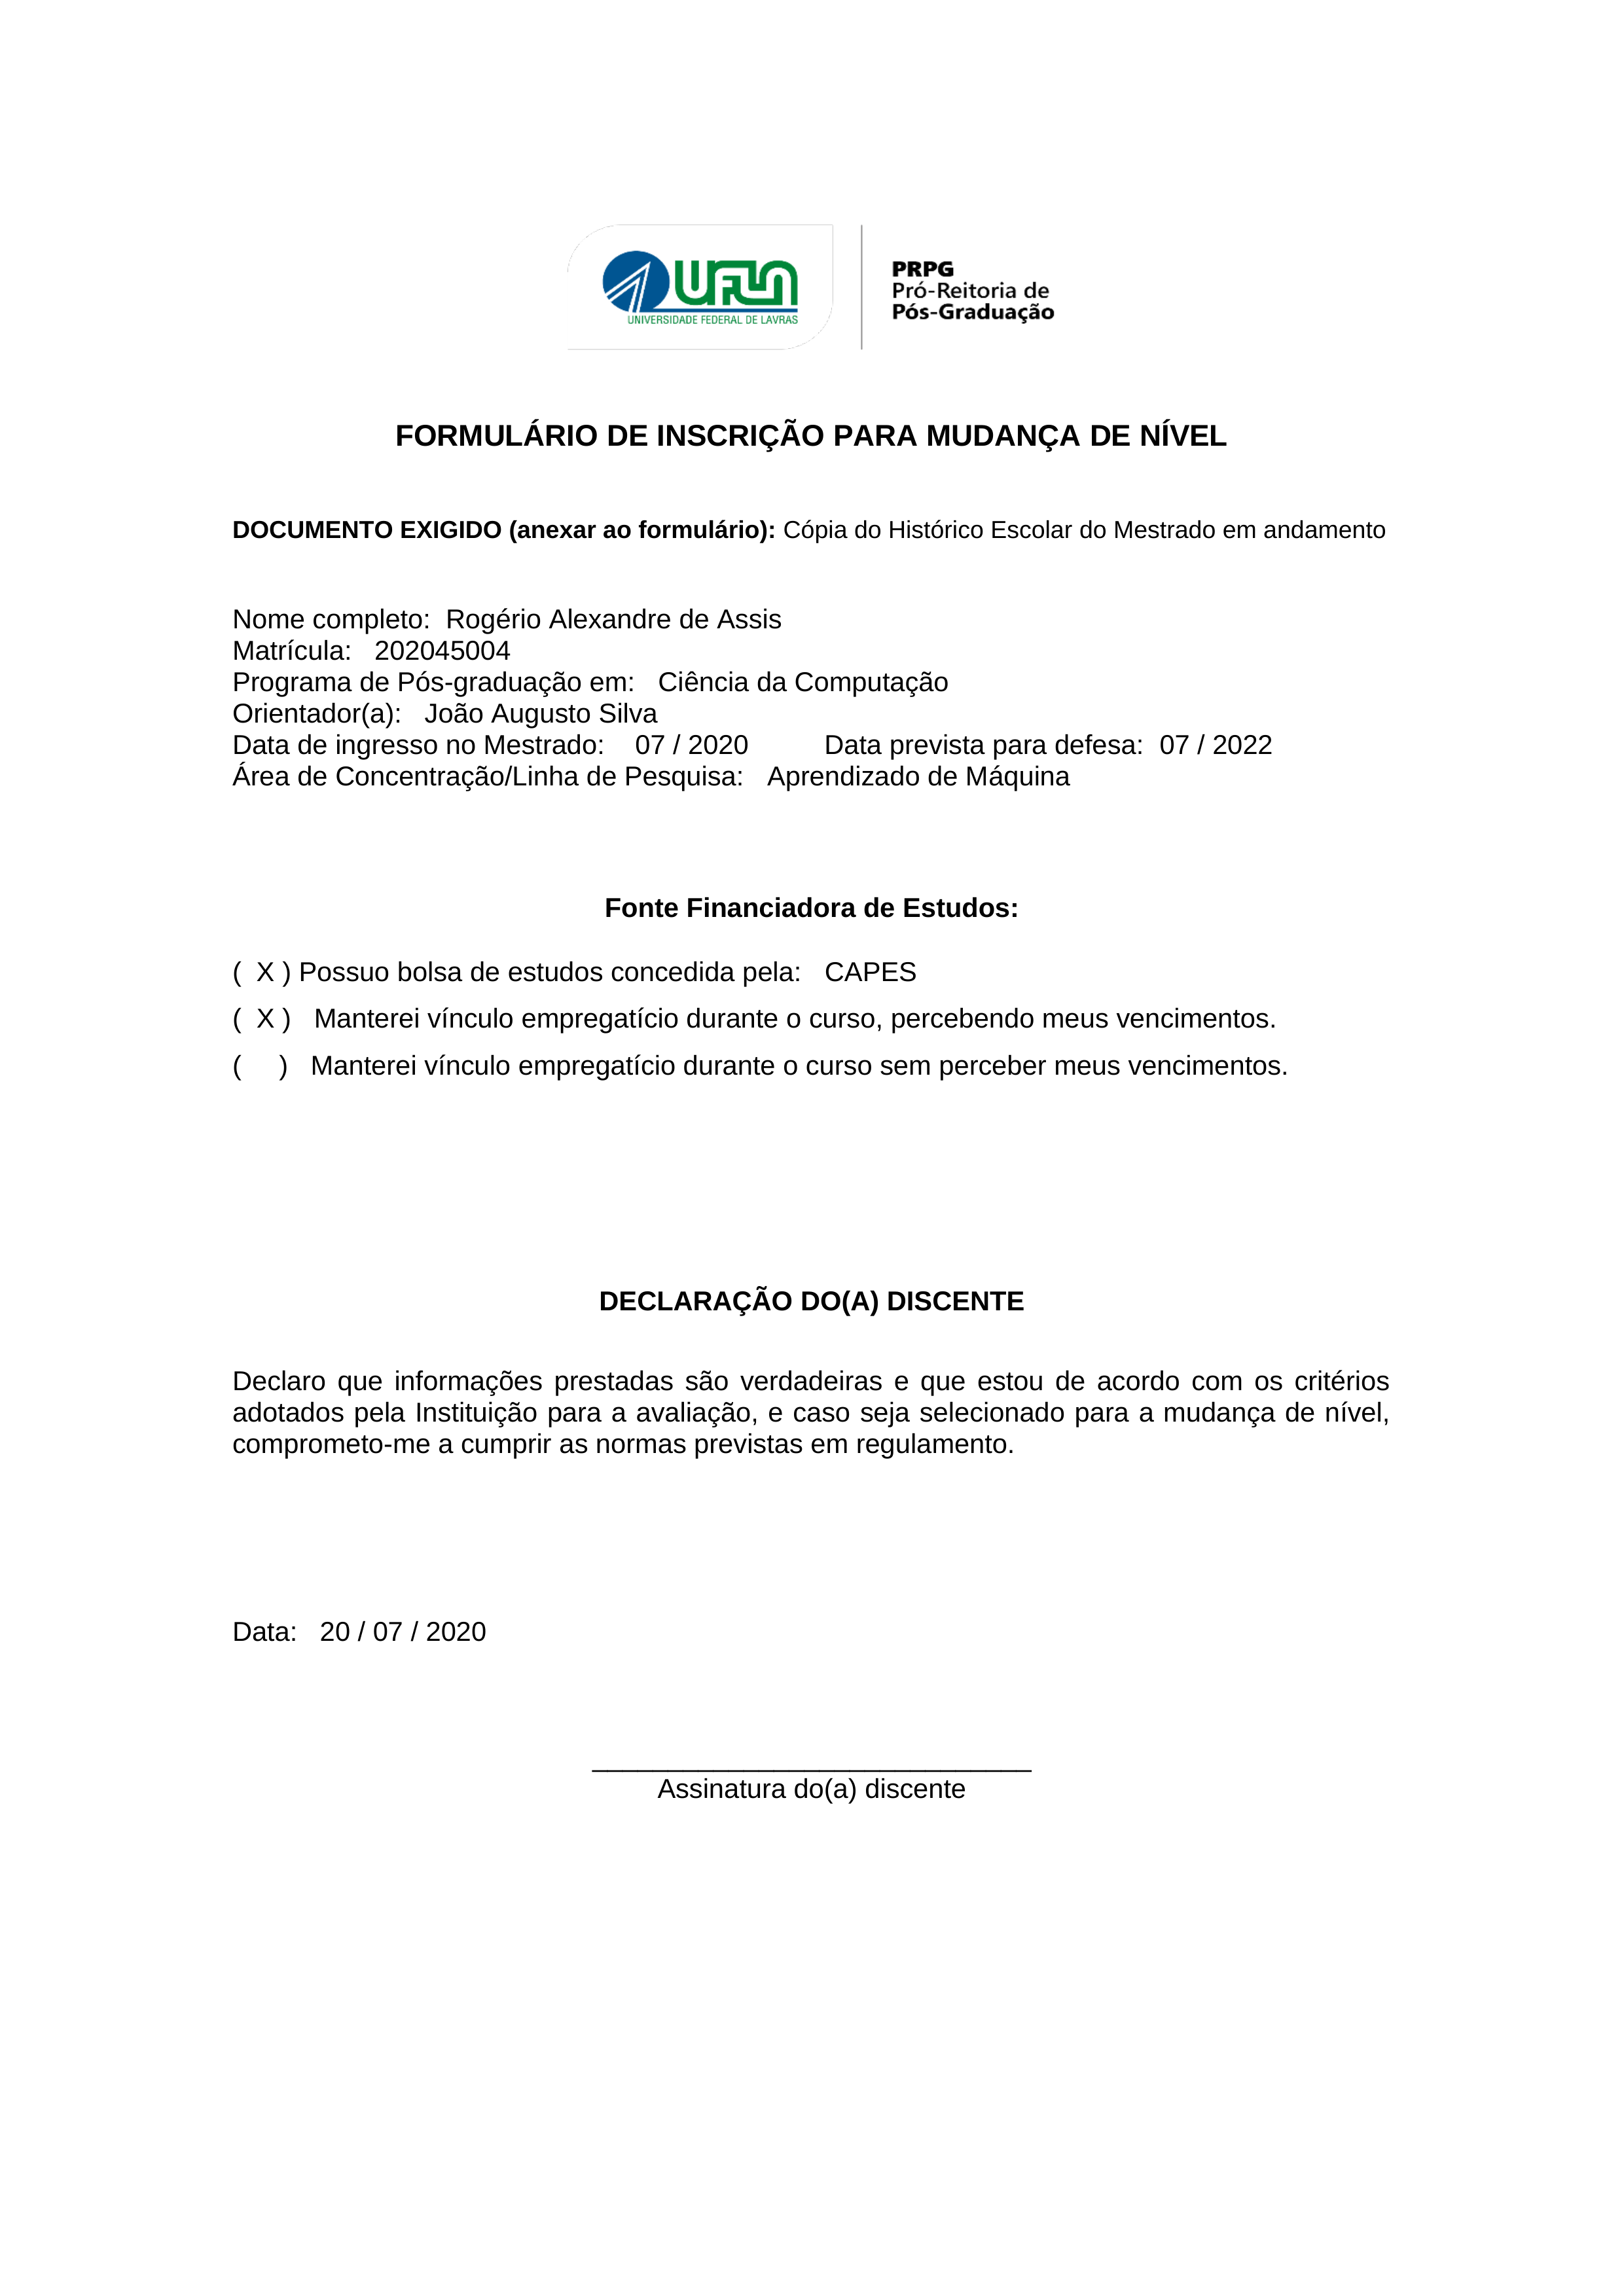
UFLA
PRPG
Pró-Reitoria de Pós-Graduação
UNIVERSIDADE FEDERAL DE LAVRAS
FORMULÁRIO DE INSCRIÇÃO PARA MUDANÇA DE NÍVEL
DOCUMENTO EXIGIDO (anexar ao formulário):
Cópia do Histórico Escolar do Mestrado em andamento
Nome completo:
Rogério Alexandre de Assis
Matricula:
202045004
Programa de Pós-graduação em:
Ciência da Computação
Orientador(a):
João Augusto Silva
Data de ingresso no Mestrado:
07/2020
Data prevista para defesa:
07/2022
Área de Concentração/Linha de Pesquisa:
Aprendizado de Máquina
Fonte Financiadora de Estudos:
Possuo bolsa de estudos concedida pela:
(X)
CAPES
Manterei vínculo empregatício durante o curso, percebendo meus vencimentos.
( X)
( ) Manterei vínculo empregatício durante o curso sem perceber meus vencimentos.
DECLARAÇÃO DO(A) DISCENTE
Declaro que informações prestadas são verdadeiras e que estou de acordo com os critérios adotados pela Instituição para a avaliação, e caso seja selecionado para a mudança de nível, comprometo-me a cumprir as normas previstas em regulamento.
Data:
20/07/2020
Assinatura do(a) discente